Question: Which state is mentioned in the document?
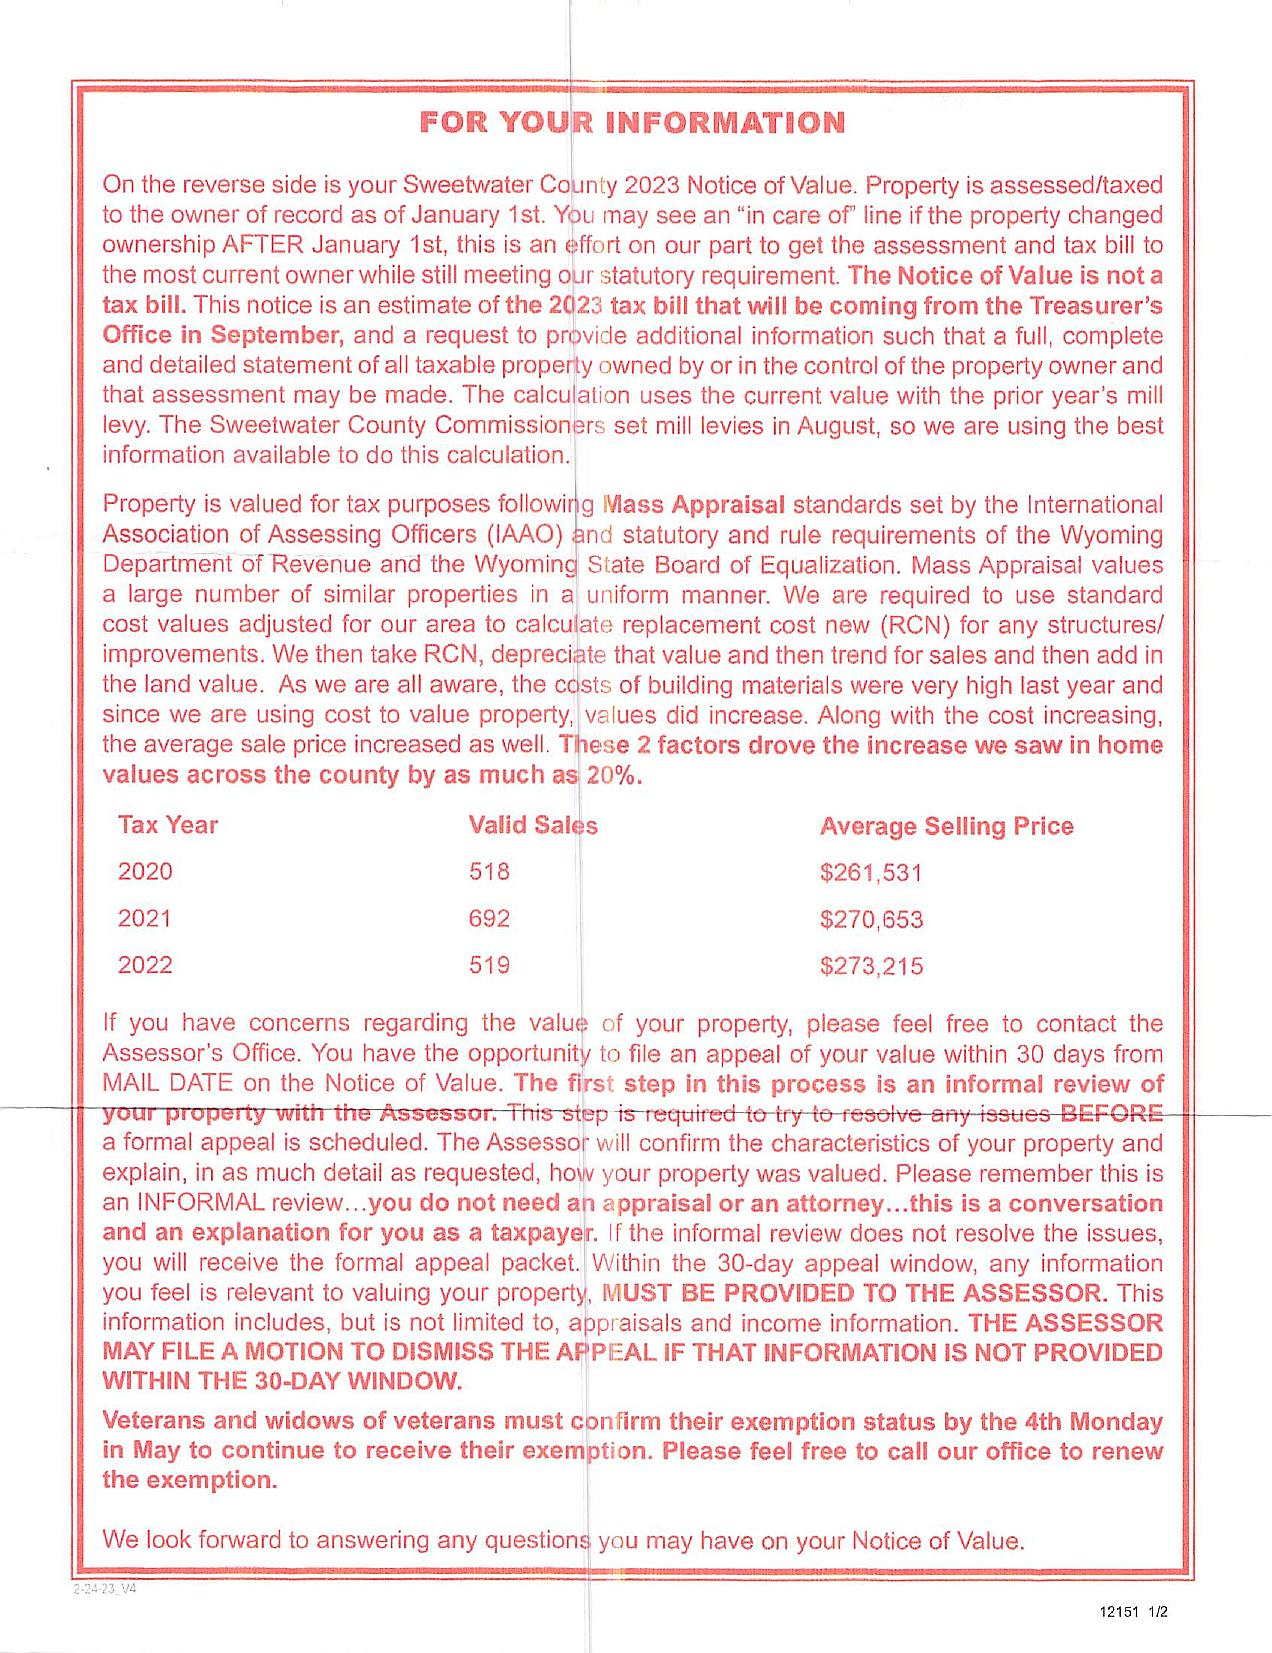
Answer: "Wyoming"